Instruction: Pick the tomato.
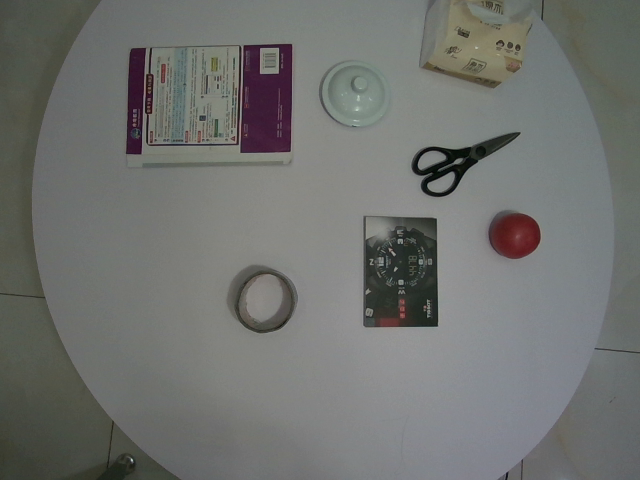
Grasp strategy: vertical